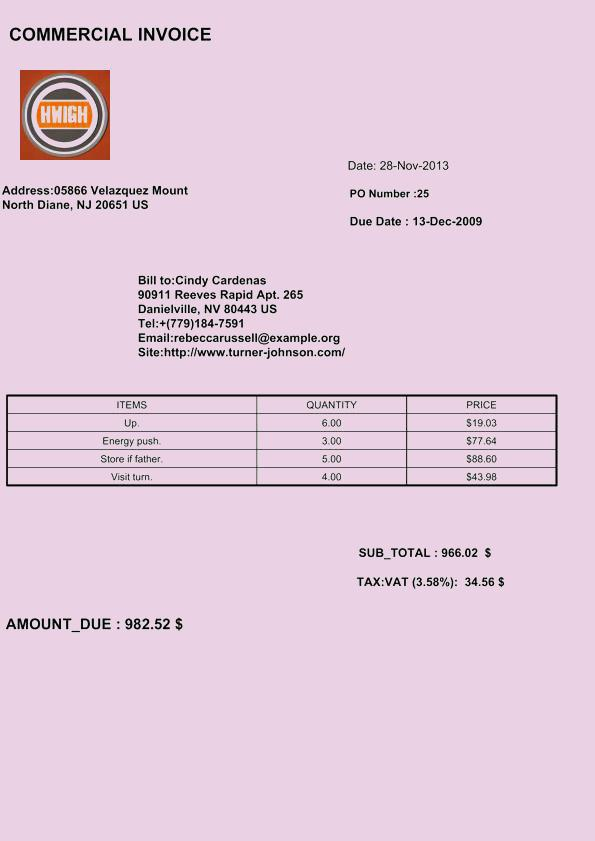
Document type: Invoice